Question: What is the mailing or notice date provided in the document?
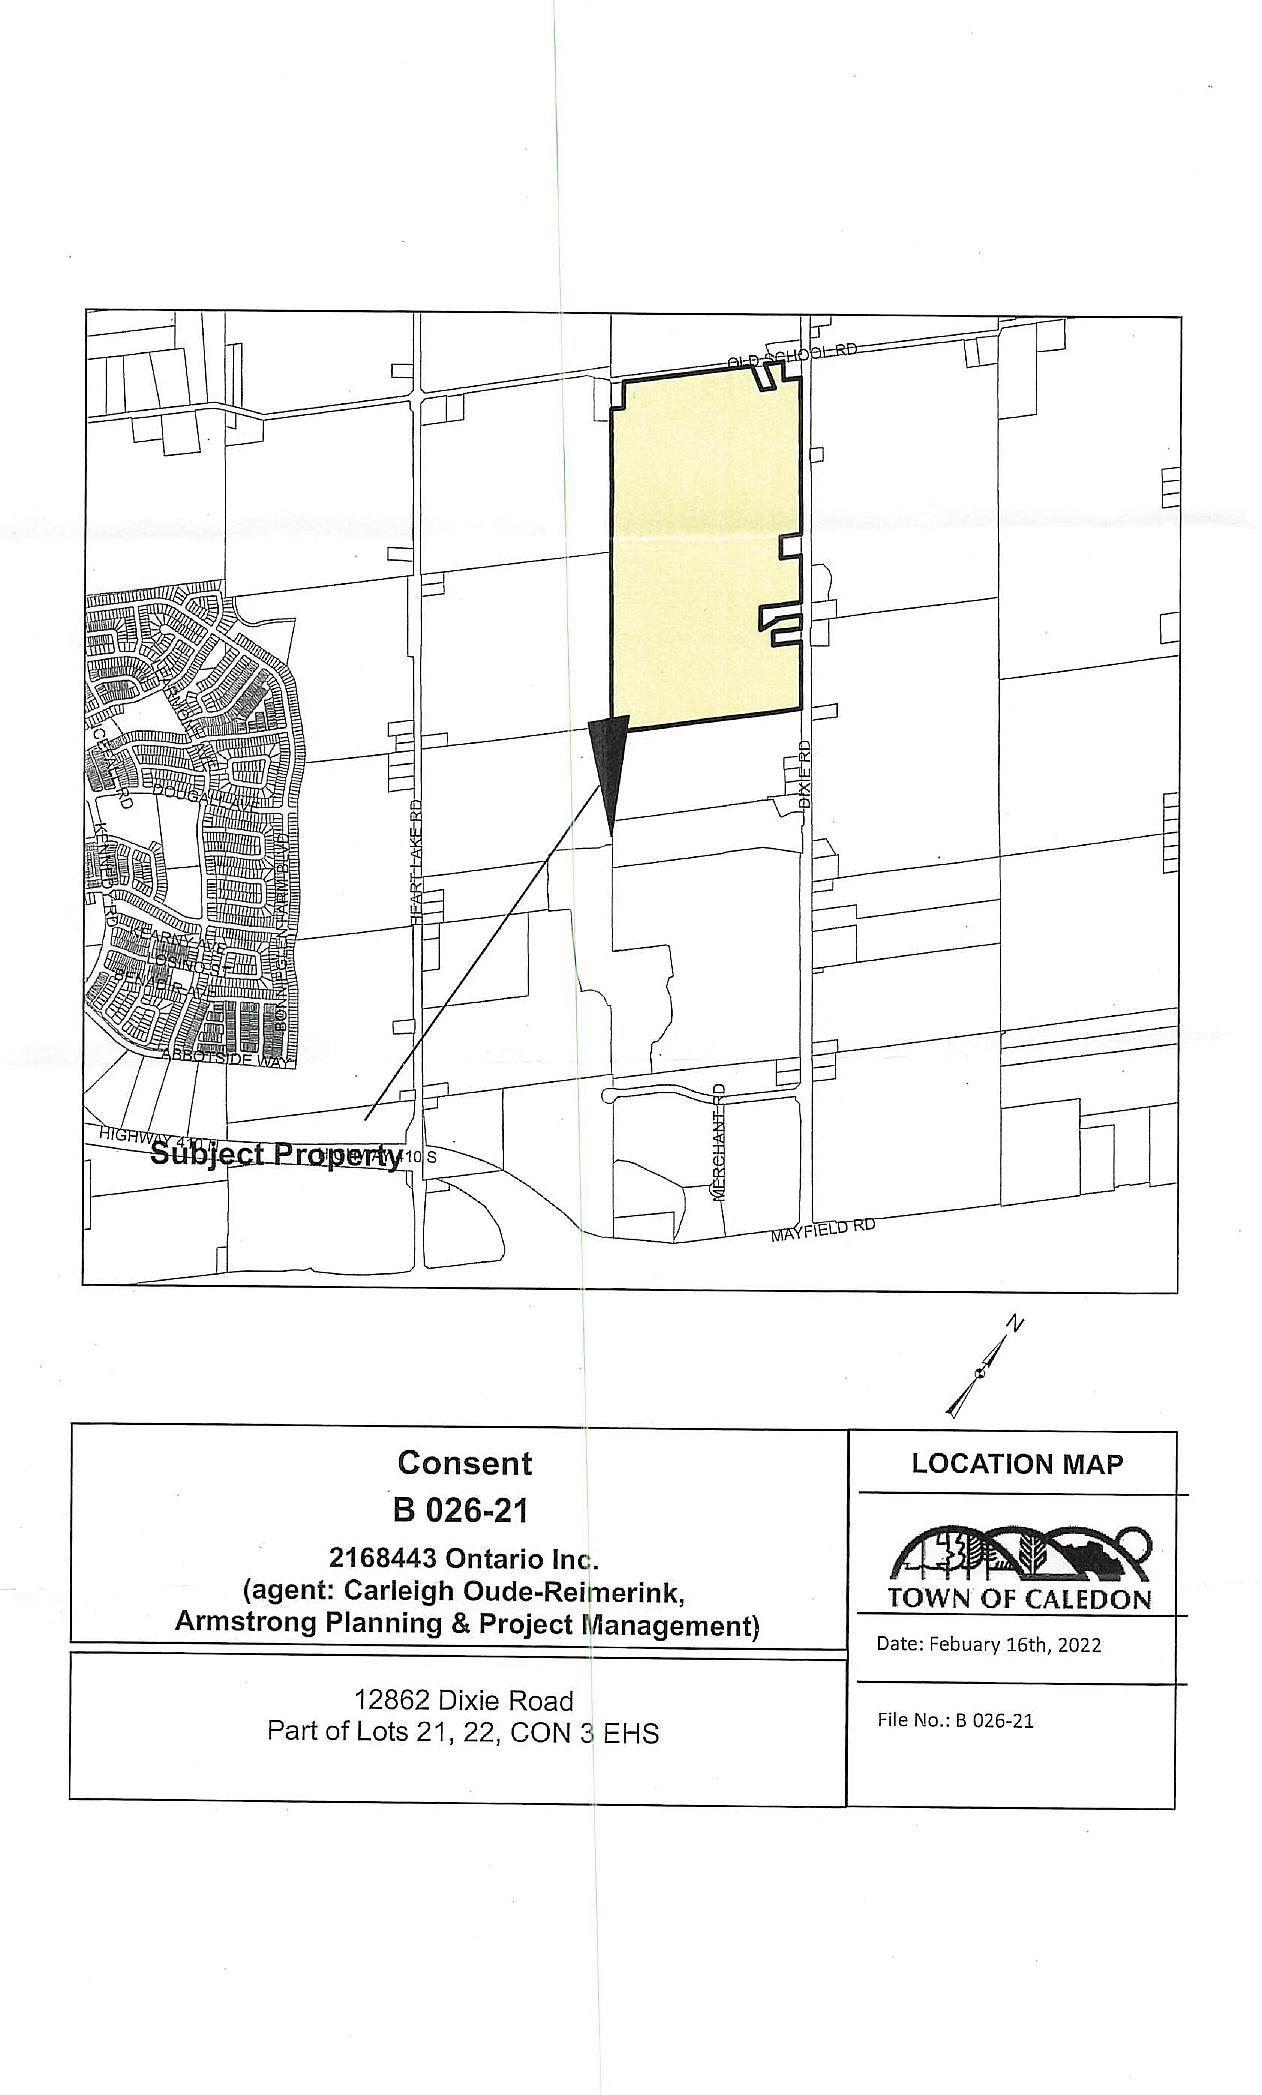
Answer: "February 16th, 2022"